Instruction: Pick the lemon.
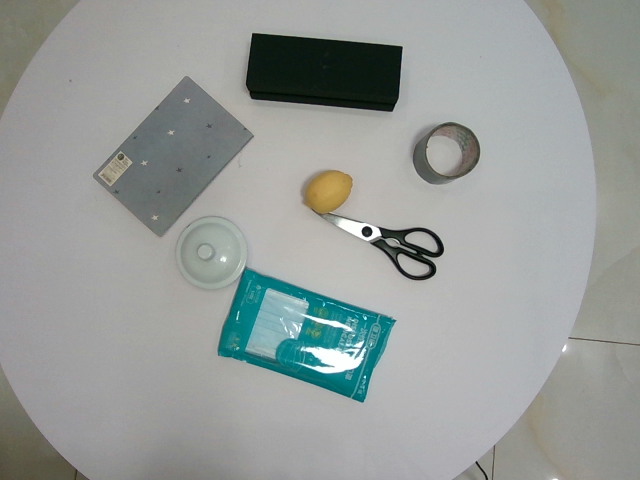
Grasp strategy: vertical